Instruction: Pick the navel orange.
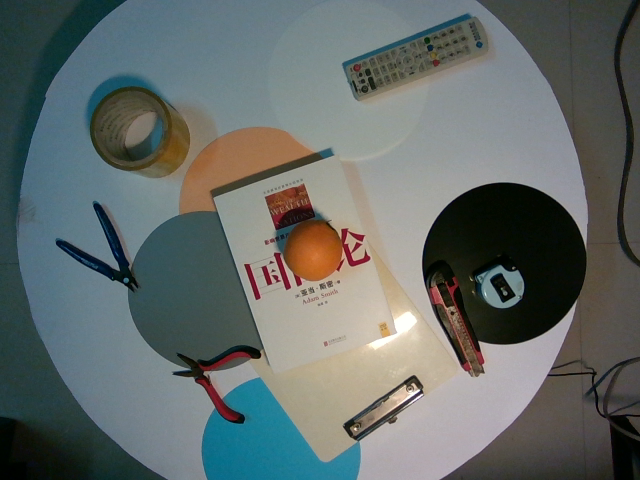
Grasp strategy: vertical